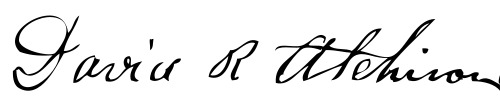
Signature of: david rice atchison